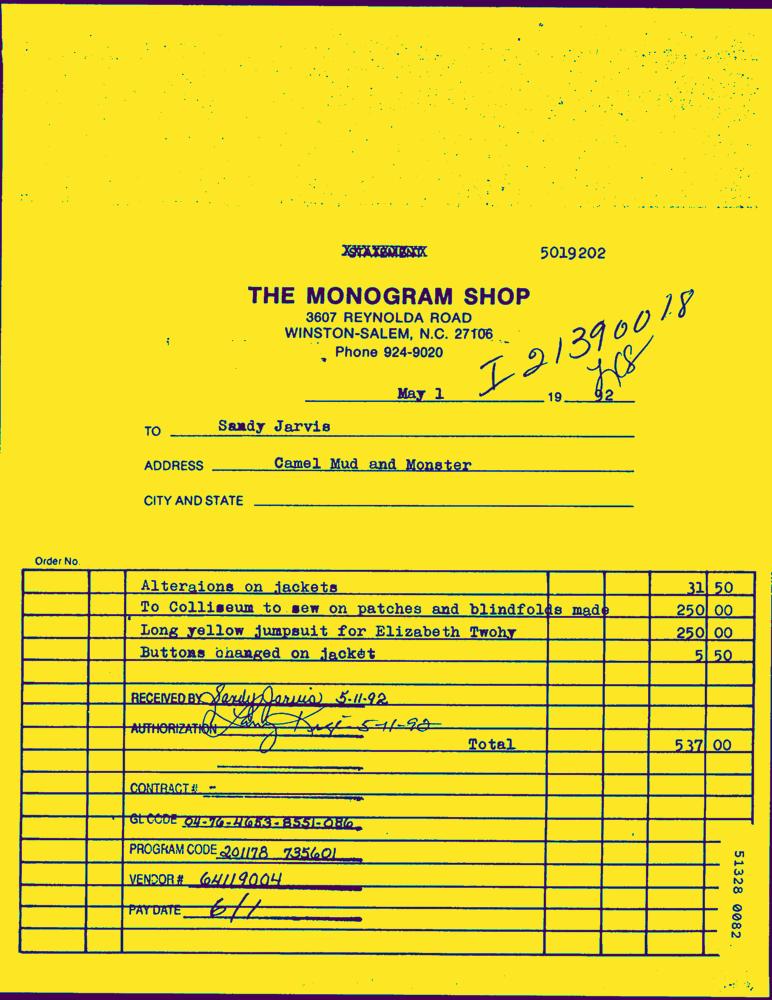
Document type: Invoice-Doc